Question: What was observed in the imaging?
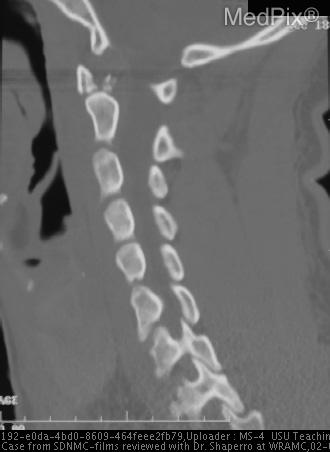
Answer: The imaging shows C-spine CT- multiple fractures on C1, bilateral posterior ring, right anterior ring.  Fragmentation on right side of C1 into spinal canal, spinal cord intact.  All other cervical vertebrae intact and without compromise. C-spine CT- multiple fractures on C1, bilateral posterior ring, right anterior ring.  Fragmentation on right side of C1 into spinal canal, spinal cord intact.  All other cervical vertebrae intact and without compromise..